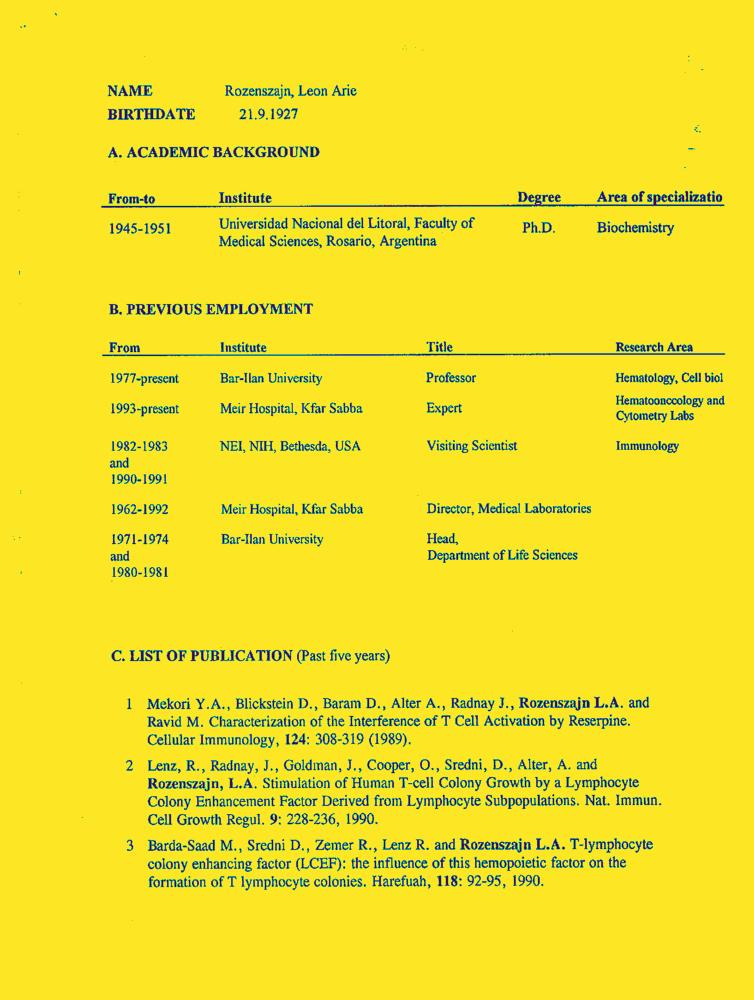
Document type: Resume-Doc